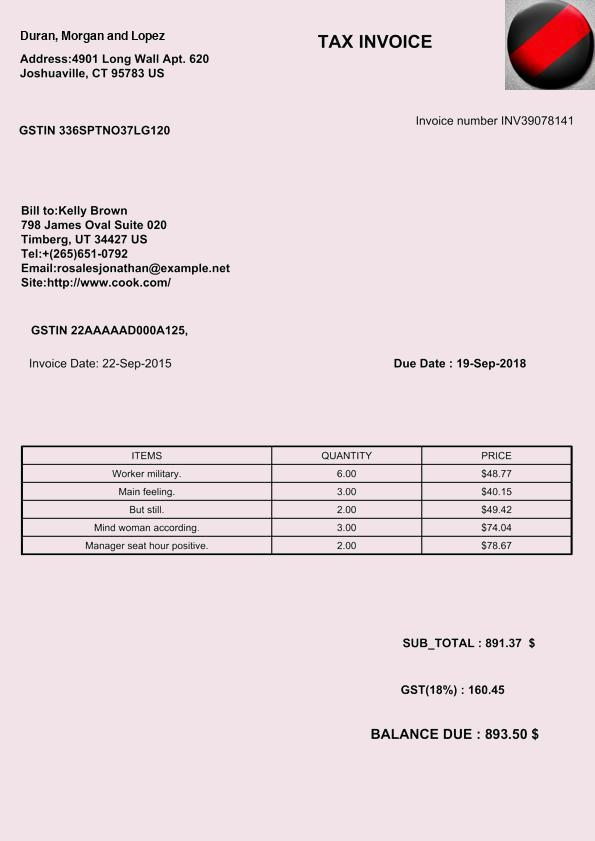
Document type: Invoice